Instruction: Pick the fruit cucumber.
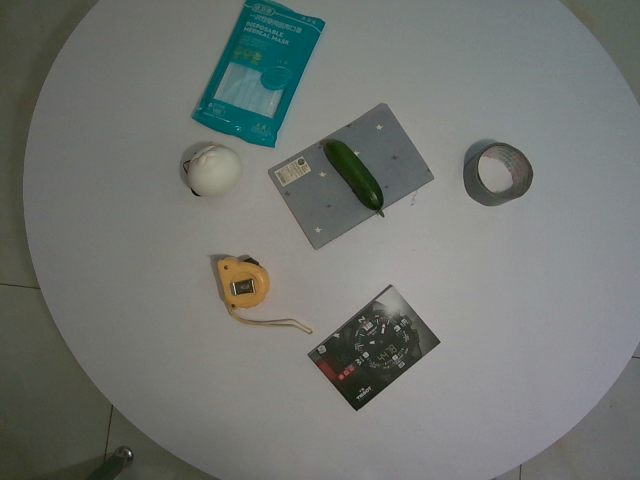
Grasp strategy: vertical